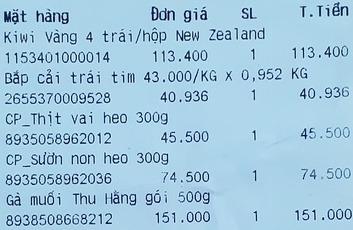
<table>
<tr>
<th>Mặt hàng</th>
<th>Đơn giá</th>
<th>SL</th>
<th>T.Tiền</th>
</tr>
<tr>
<td>Kiwi Vàng 4 trái/hộp New Zealand<br>1153401000014</td>
<td>113.400</td>
<td>1</td>
<td>113.400</td>
</tr>
<tr>
<td>Bắp cải trái tim 43.000/KG x 0,952 KG<br>2655370009528</td>
<td>40.936</td>
<td>1</td>
<td>40.936</td>
</tr>
<tr>
<td>CP_Thịt vai heo 300g<br>8935058962012</td>
<td>45.500</td>
<td>1</td>
<td>45.500</td>
</tr>
<tr>
<td>CP_Sườn non heo 300g<br>8935058962036</td>
<td>74.500</td>
<td>1</td>
<td>74.500</td>
</tr>
<tr>
<td>Gà muối Thu Hằng gói 500g<br>8938508668212</td>
<td>151.000</td>
<td>1</td>
<td>151.000</td>
</tr>
</table>